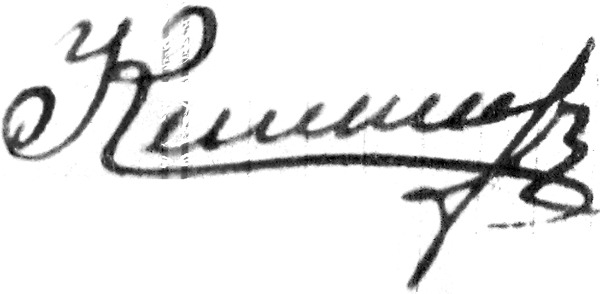
Signature of: q55196521